Question: What might the diagnosis be?
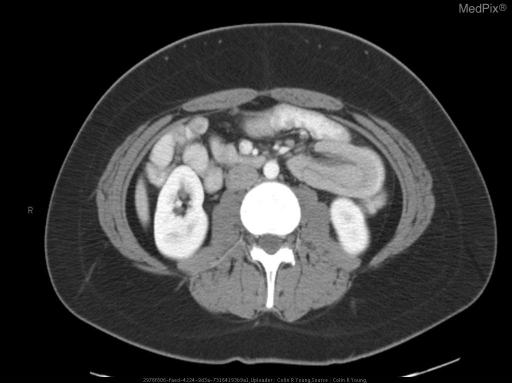
Answer: The possible diagnosis includes •  Transient enteroenteric intussusception (adult)
     - IBD-associated
     - Idiopathic
     - Other inflammatory or malabsorption syndromes
     - Giardiasis
     - HIV-associated (infectious, inflammatory)
•  Lead point enteroenteric intussusception (adult)
     - Benign tumors
     - Malignant tumors (metastases, primary)
     - Meckel diverticulum
     - HIV or AIDS-associated (tumor).